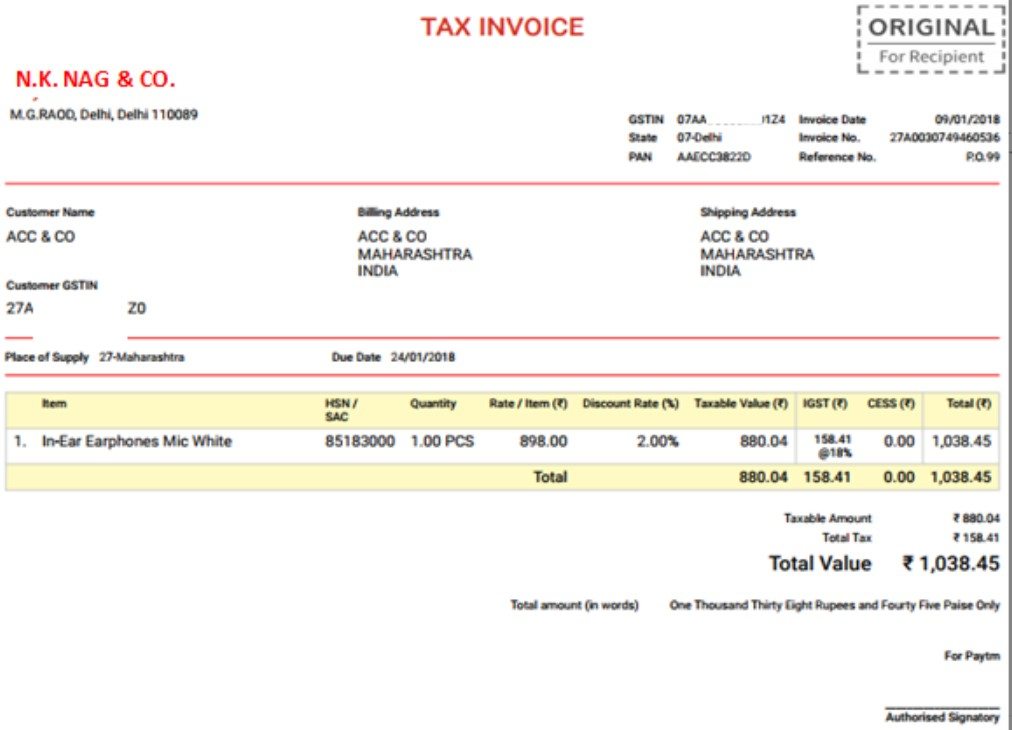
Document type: Invoice